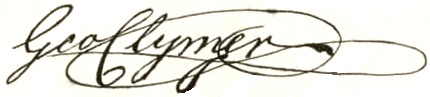
Signature of: george clymer